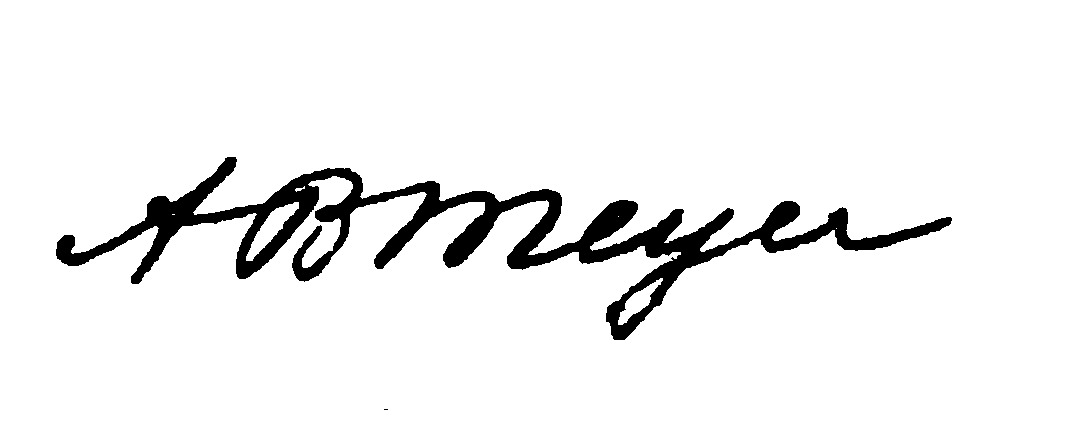
Signature of: adolf bernhard meyer